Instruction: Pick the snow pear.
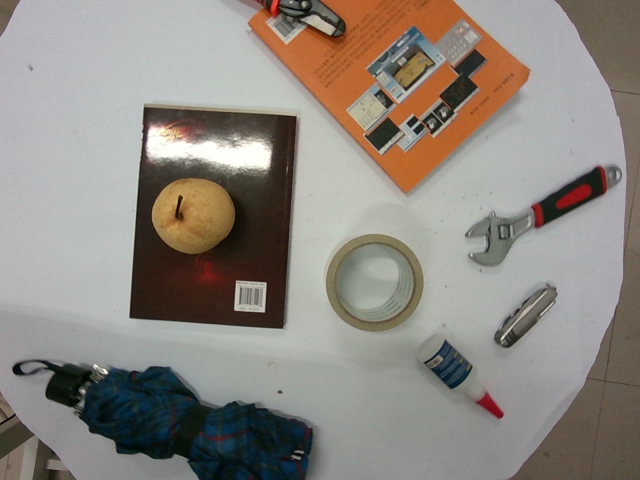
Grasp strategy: vertical